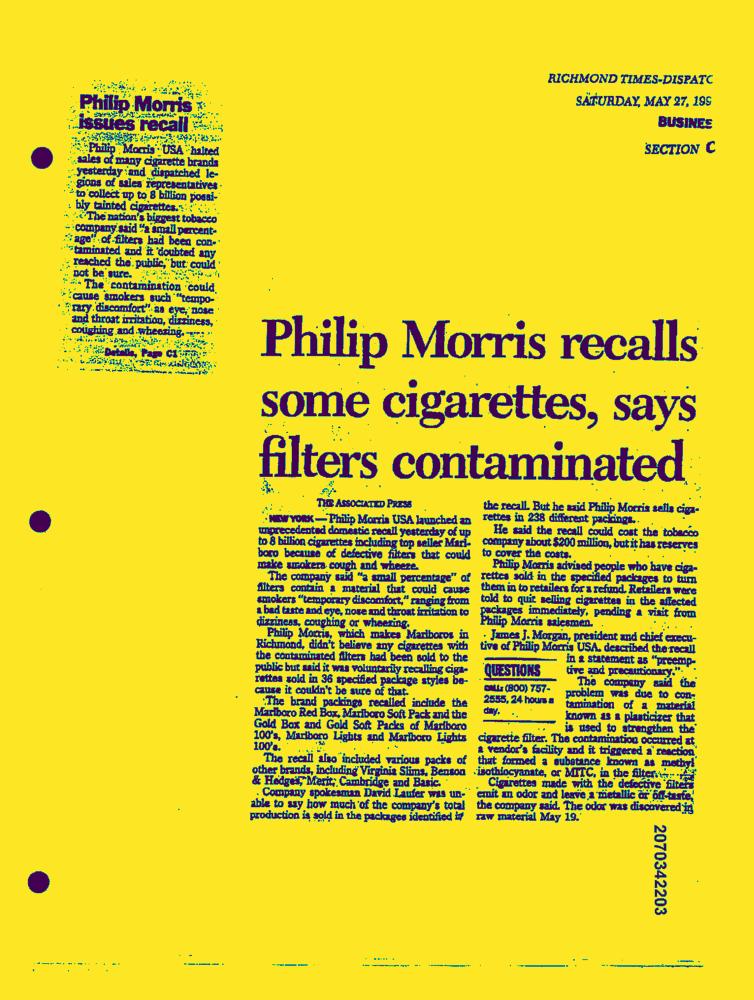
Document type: News-Article